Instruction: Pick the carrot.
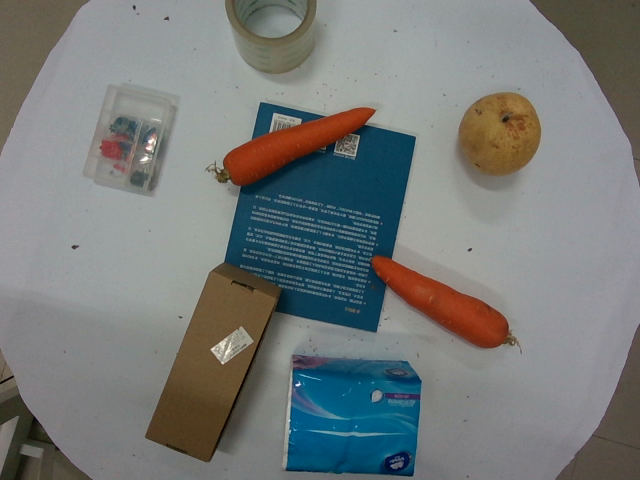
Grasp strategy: vertical